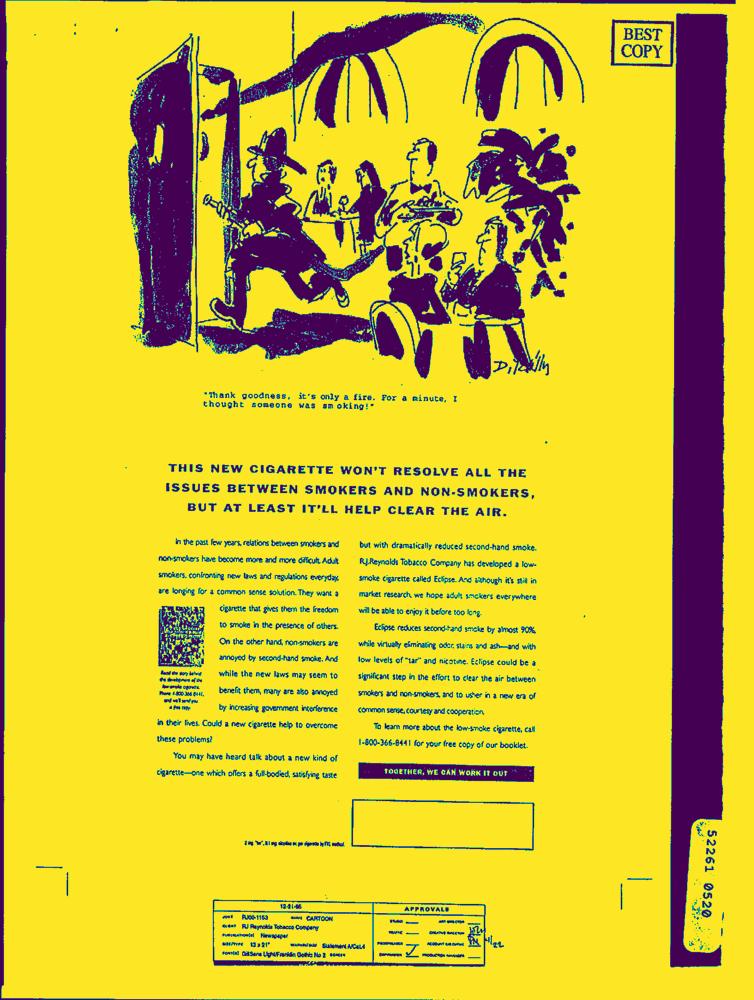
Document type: AD